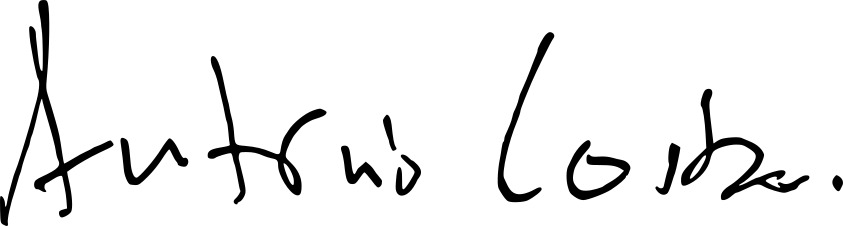
Signature of: q610788